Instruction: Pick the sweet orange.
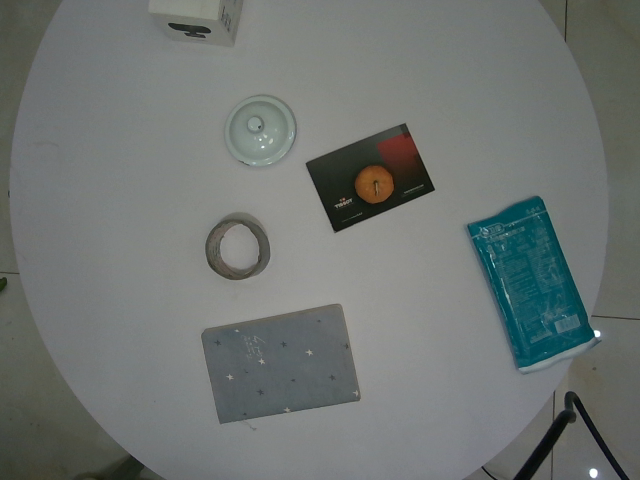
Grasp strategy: vertical